Question: How is the property described in the document?
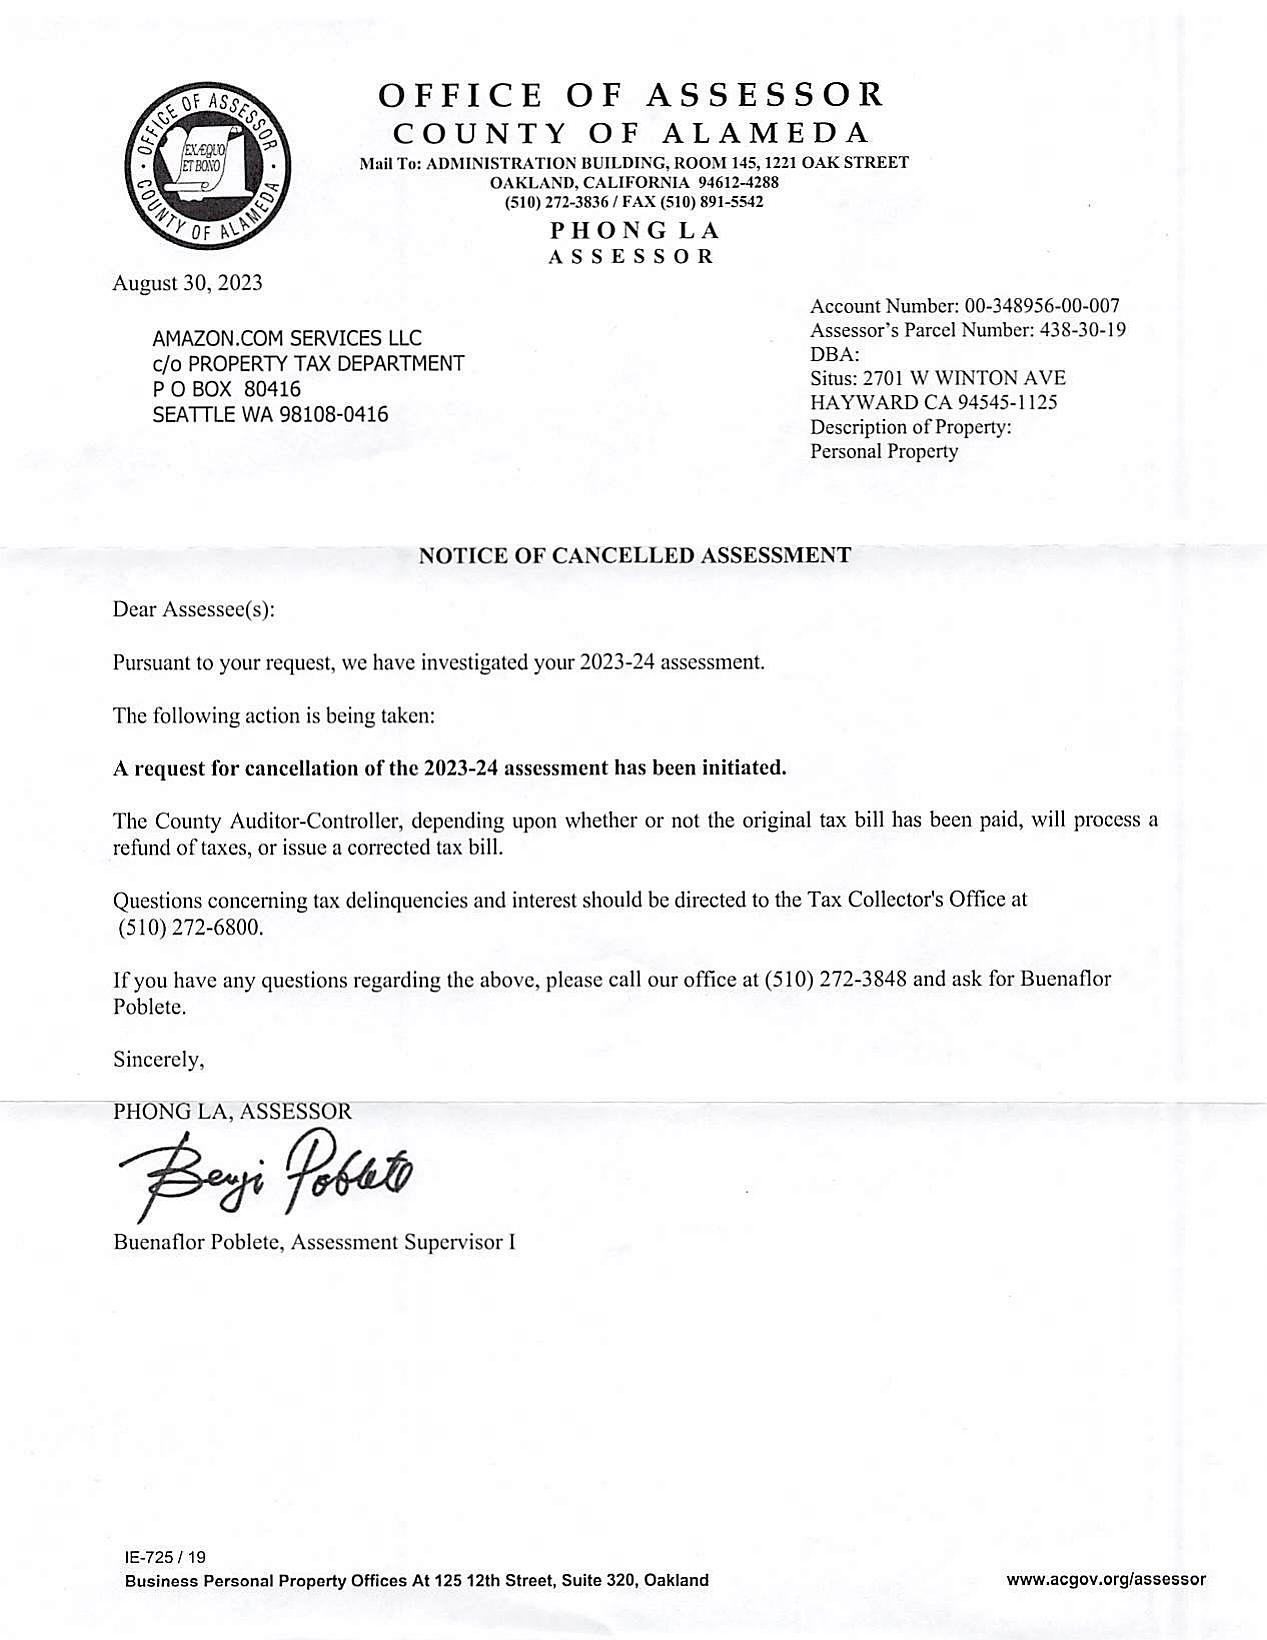
Answer: "Personal Property"